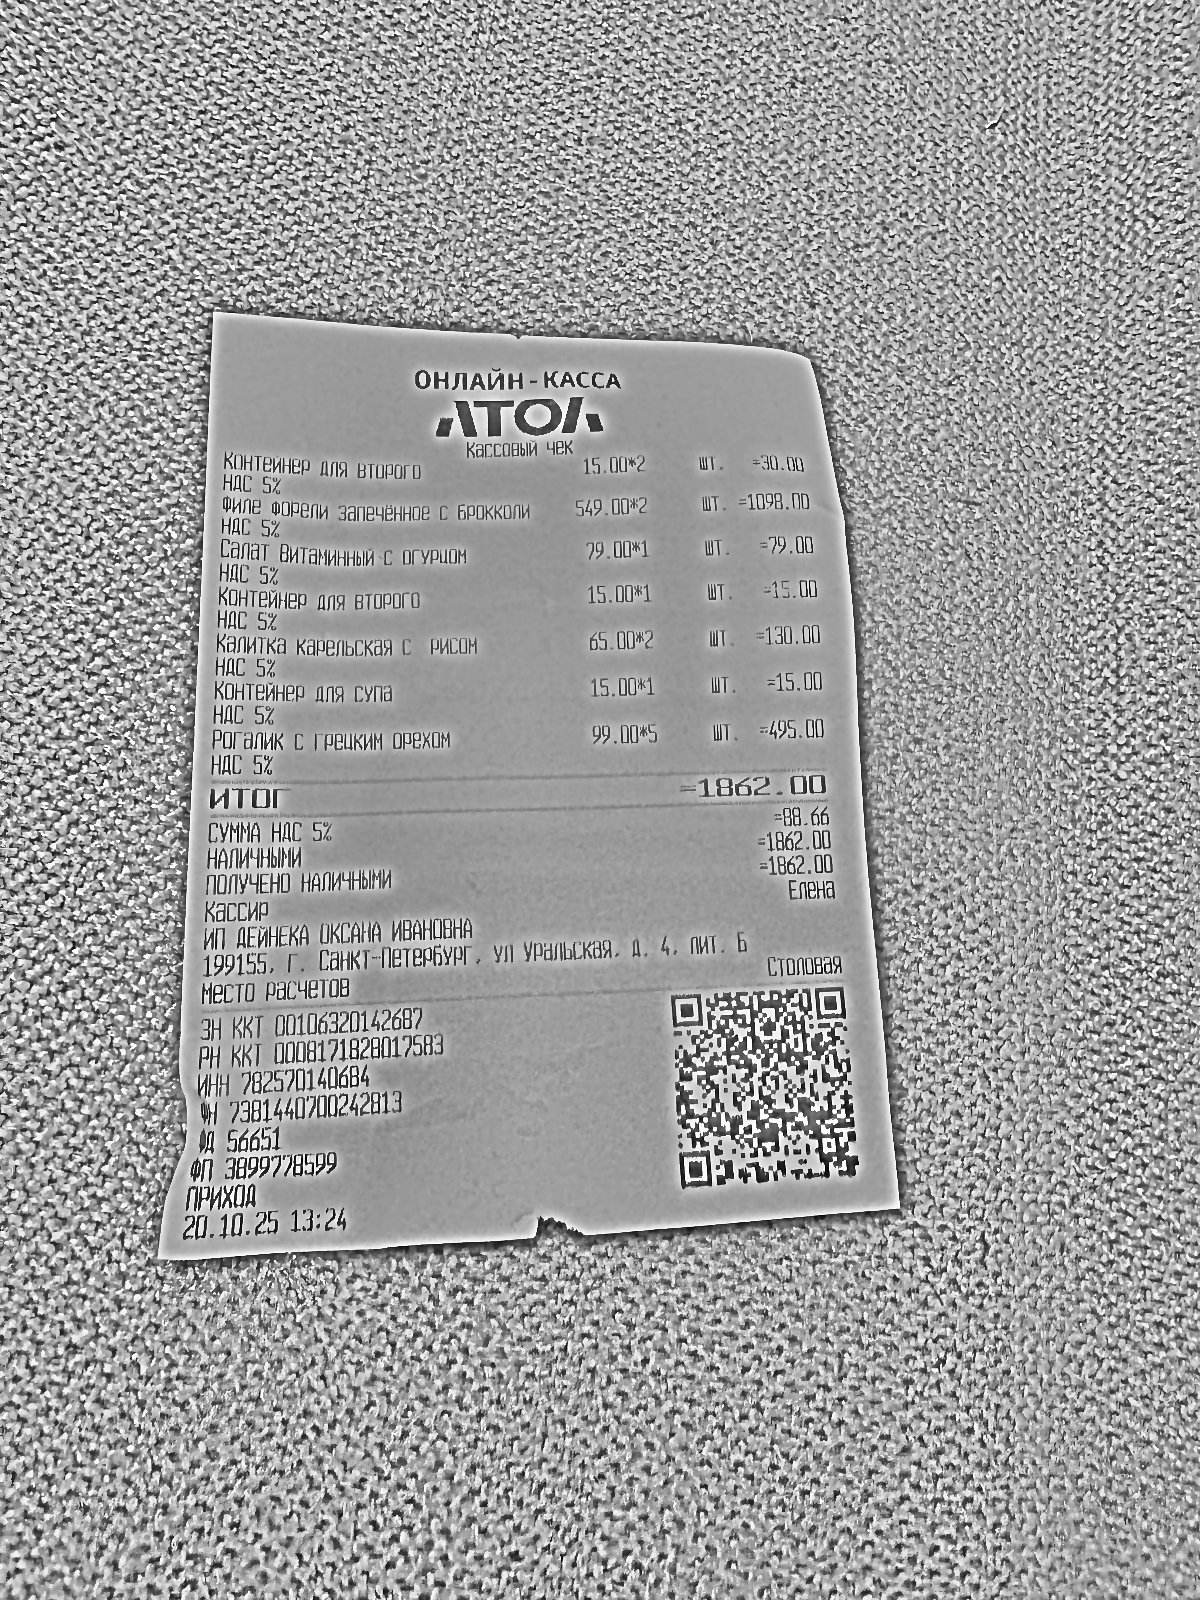
Продавец: ИП ДЕЙНЕКА ОКСАНА ИВАНОВНА
ИНН: 782570140684
Дата: 20.10.25
Товары: Контейнер для второго; Филе форели запеченное с брокколи; Салат Витаминный с огурцом; Контейнер для второго; Калитка карельская с рисом; Контейнер для супа; Рогалик с грецким орехом
Количество: 2; 2; 1; 1; 2; 1; 5
Цена: 15.00; 549.00; 79.00; 15.00; 65.00; 15.00; 99.00
Сумма: 30.00; 1098.00; 79.00; 15.00; 130.00; 15.00; 495.00
Итого: 1862.00